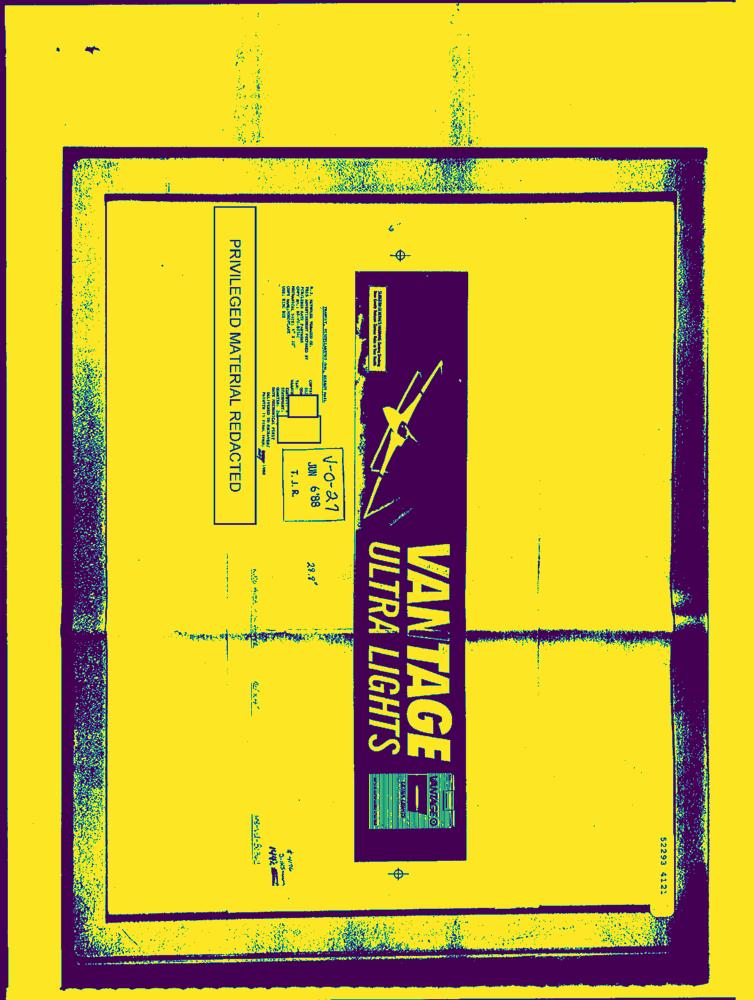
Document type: AD